Question: What jurisdiction, city, or county is the document associated with?
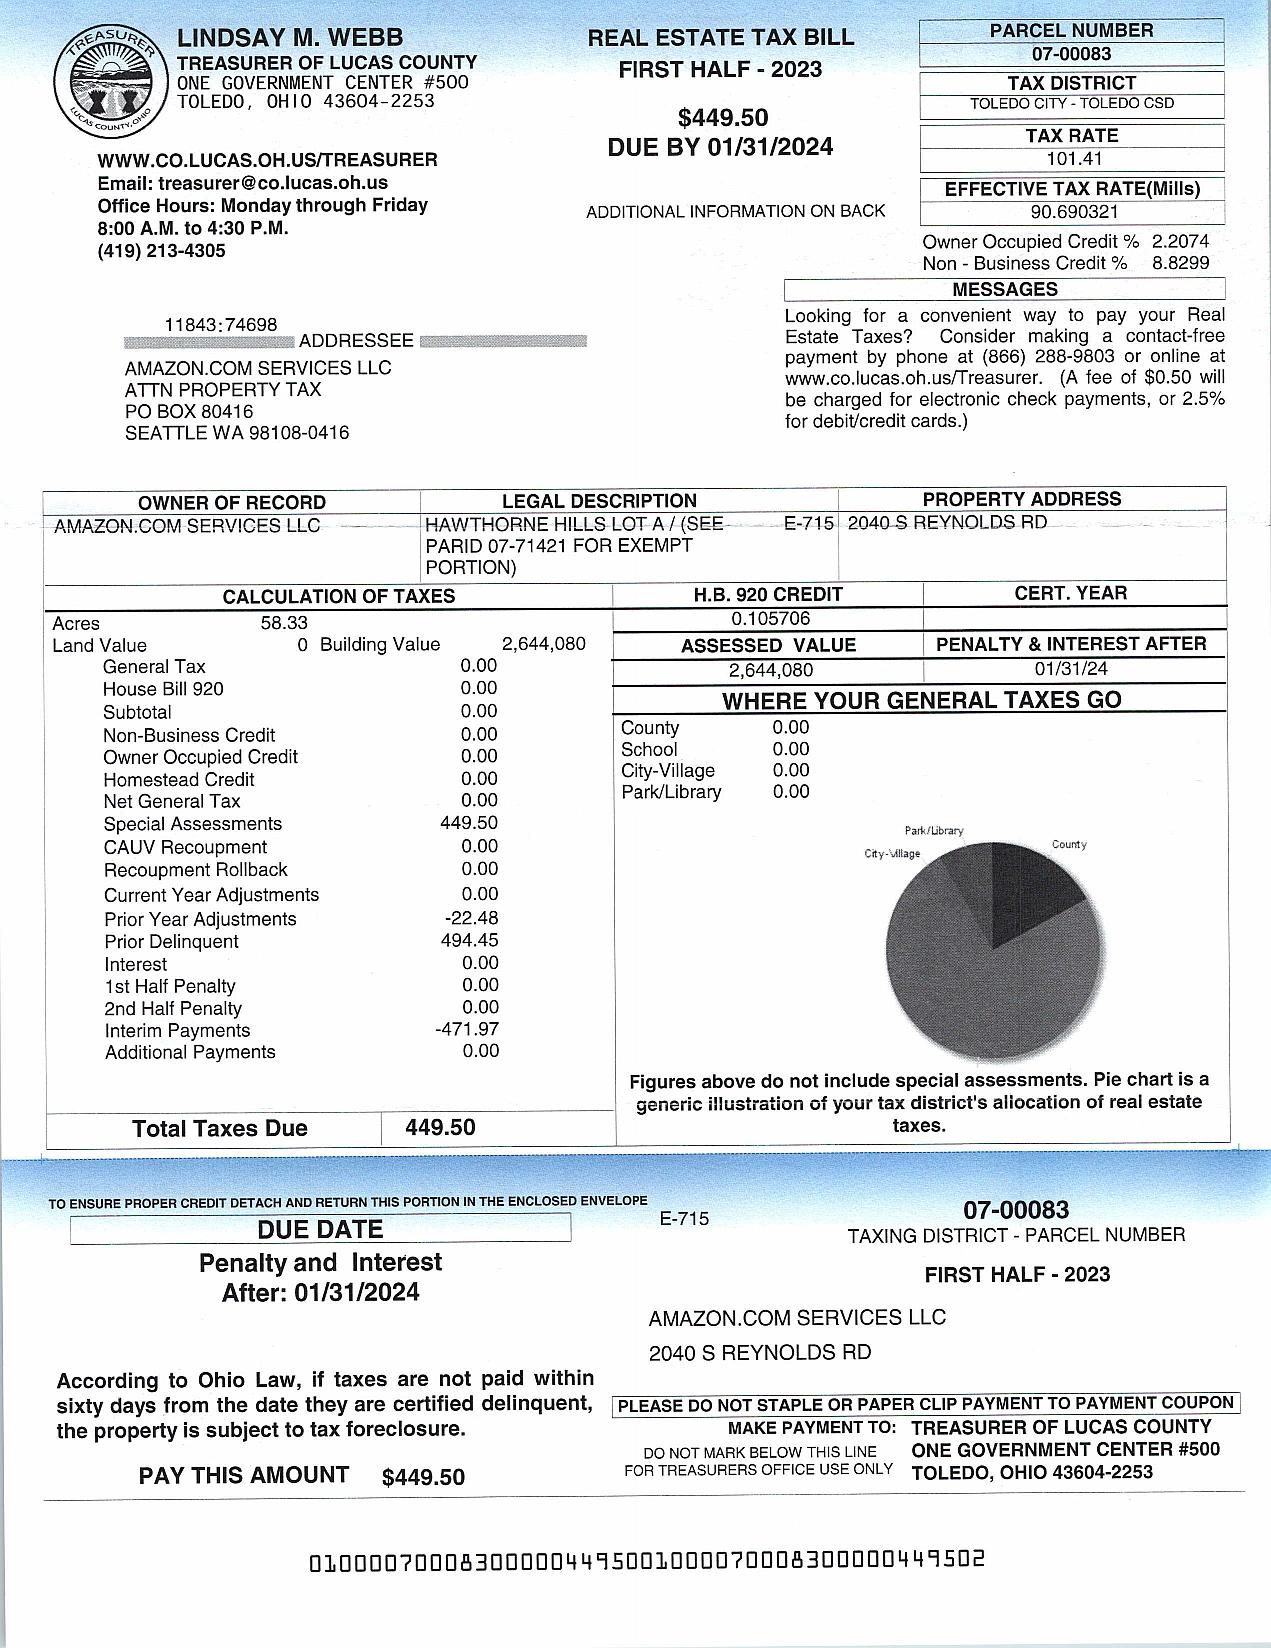
Answer: "Lucas County"